Patient: Male, age 19
A 19-year-old male, with no significant past medical history presented to the emergency room with severe headache, blurred vision and confusion. Headaches began 2 months prior, with acute worsening with changes in vision for the last 3 days. He did not report fevers, cough, shortness of breath or chest pain. Originally from Honduras, the patient moved to the United States 6 months prior to presentation. He denied illicit drug use, recent trauma or injury. He denied consumption of raw seafood or shellfish. He did not report any contact with animals.
His vital signs on admission were within normal limits. Physical examination was remarkable for decreased visual acuity in both eyes with complete loss of peripheral vision in right eye. Extraocular movements remained intact. No other focal neurological deficits were noted. Initial laboratory findings revealed a normal total white blood cell count with peripheral eosinophilia of 1230/microL. Serum interferon-gamma release assay for mycobacterium tuberculosis was positive, HIV test was negative. He received the Bacille Calmette -Guerin (BCG) vaccine as a child.
A non-contrast computed tomography (CT) of the head revealed an acute parenchymal hemorrhage in the left parieto-occipital region. These findings were confirmed with Magnetic Resonance Imaging (MRI) of the brain (Fig. 1). A diagnostic cerebral angiogram did not reveal aneurysm, arteriovenous malformation, or fistula. Echocardiography did not show any evidence of endocarditis. CT angiography of the head and neck was unremarkable except for bronchiectasis in the right upper lobe of the lung. These findings prompted a CT of the chest that showed bilateral ground-glass infiltrate with cystic thin-walled linear tracks in the right upper lobe, some of which communicated with the pleural space (Fig. 2).
Subsequently he underwent a diagnostic bronchoscopy followed by a lumbar puncture. Bronchoscopic alveolar lavage (BAL) remained negative for routine bacterial, fungal, acid-fast organisms, as well as ova and parasites. Cerebrospinal fluid (CSF) analysis revealed pleocytosis with white cell count of 315/microL, and 4% eosinophils. CSF protein and glucose were within normal limits. CSF cultures, meningitis/encephalitis polymerase chain reaction (PCR) panel as well as stain for ova and parasites was negative. Serum cysticercosis antibody as well as strongyloidiasis antibody remained negative. The serum paragonimiasis antibody by immunoblot performed at the Centers for Disease Control (CDC) laboratory came back positive. He was treated with praziquantel, along with a tapering dose of corticosteroids and anti-epileptic medication, which he tolerated well. He was discharged home in stable condition.
At his 1 month follow up visit, he reported complete resolution of headache, a significant improvement in vision loss with some residual deficit on right lateral peripheral vision.
Keywords: hemorrhagic stroke in a young patient, paragonimiasis
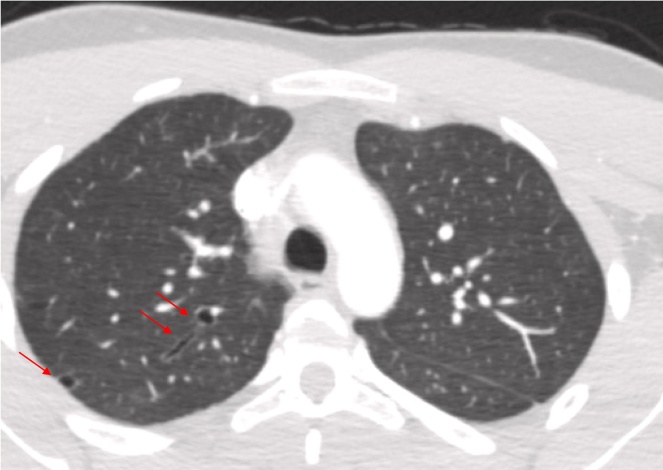
Image caption: Axial CT chest: Linear tracts and subpleural cystic lucencies present in the right upper lobe(red arrows). (For interpretation of the references to colour in this figure legend, the reader is referred to the web version of this article. ).